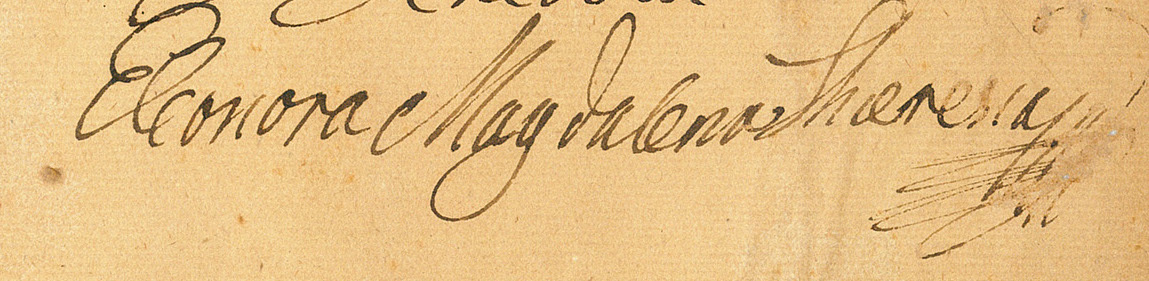
Signature of: eleonor magdalene of neuburg